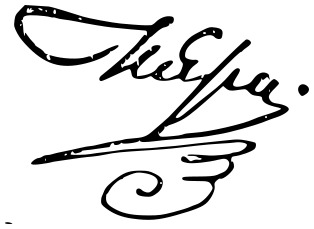
Signature of: pavel pestel